Question: What jurisdiction, city, or county is the document associated with?
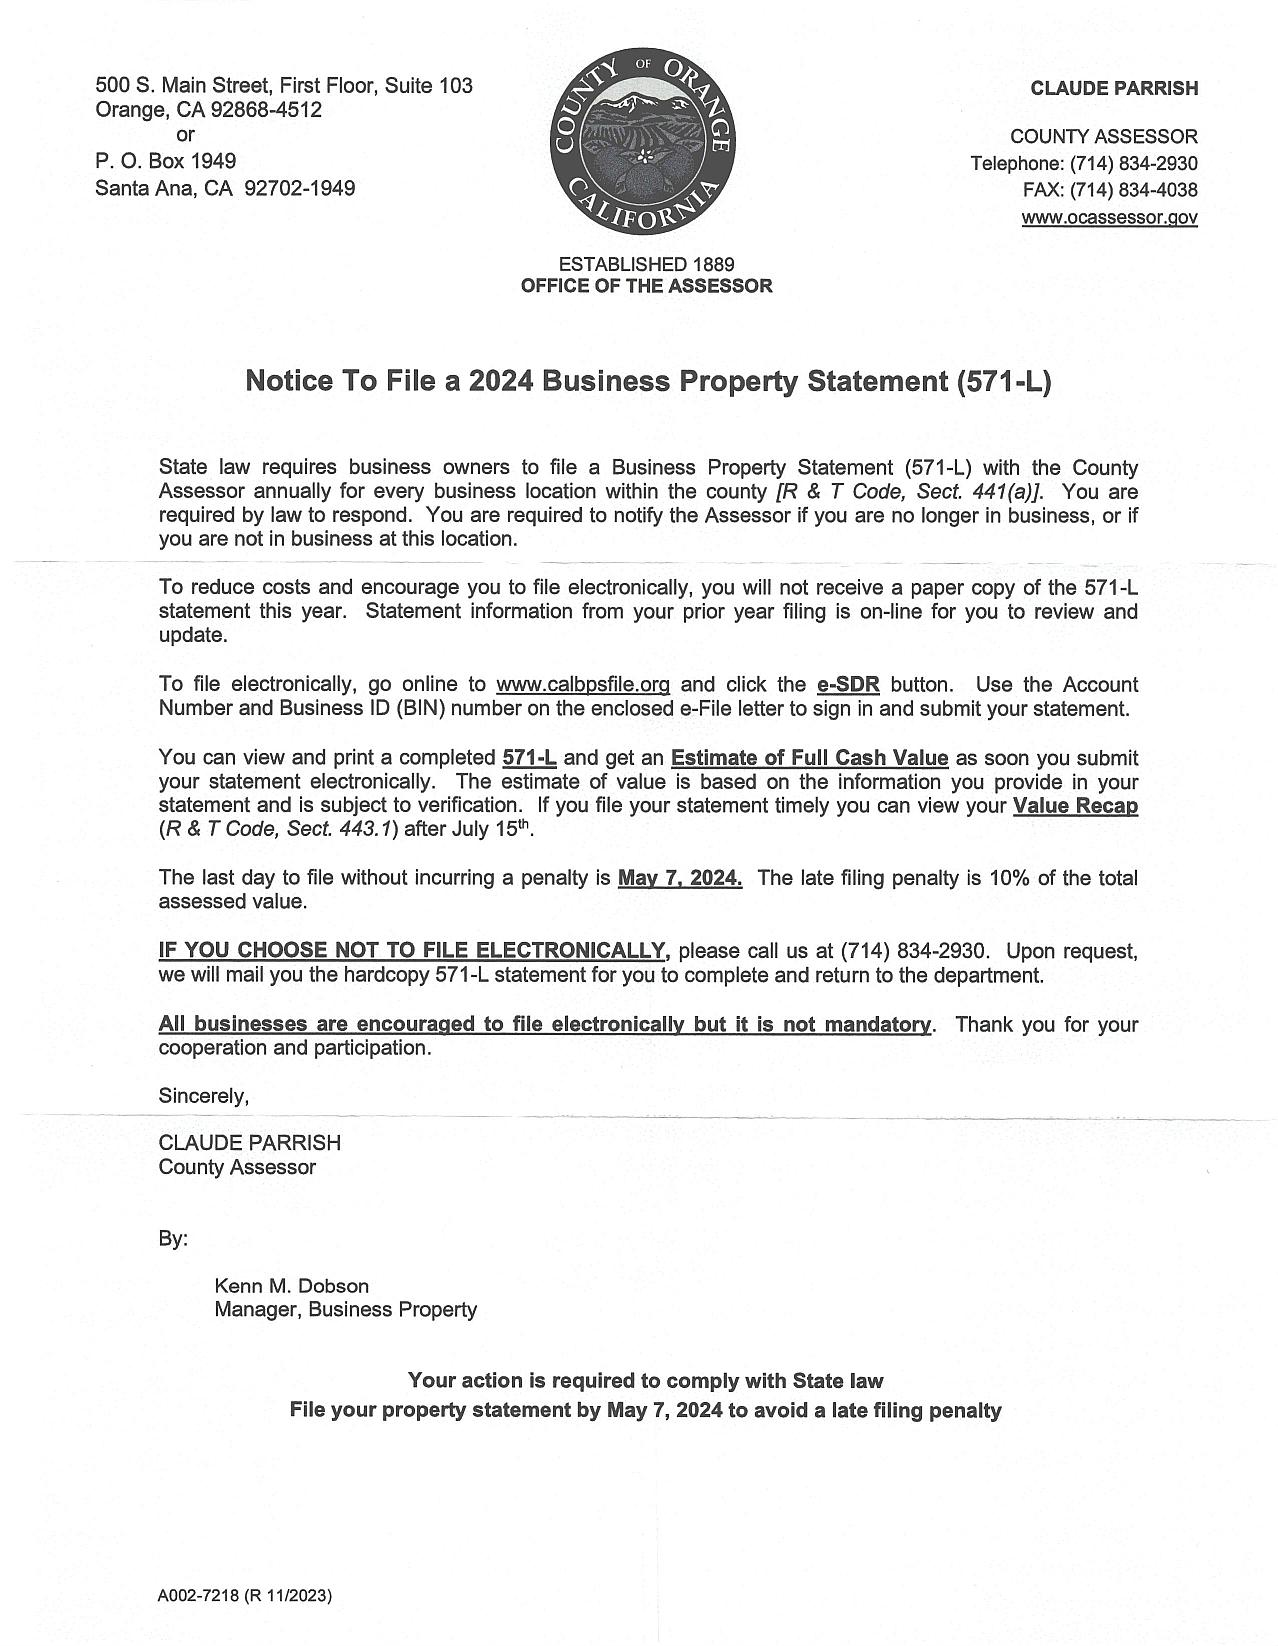
Answer: "Orange County"